Question: How does the patient history play a role?
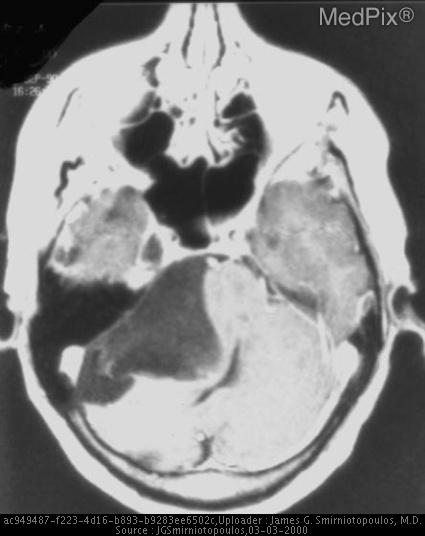
Answer: The patient's history of Facial pain, progressively worse over 6 years is key in understanding the case.